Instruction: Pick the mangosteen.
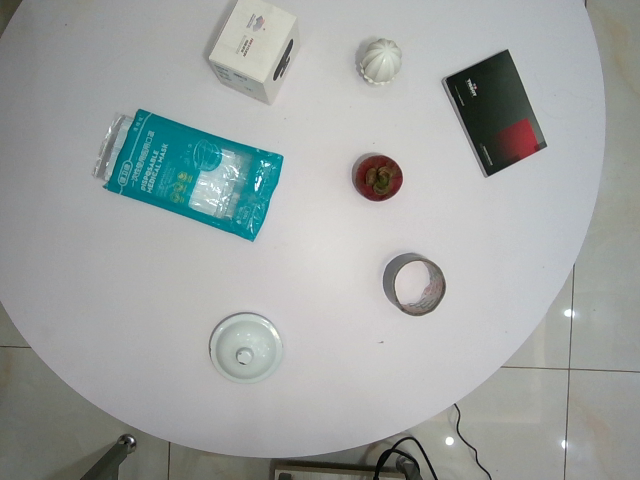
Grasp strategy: vertical